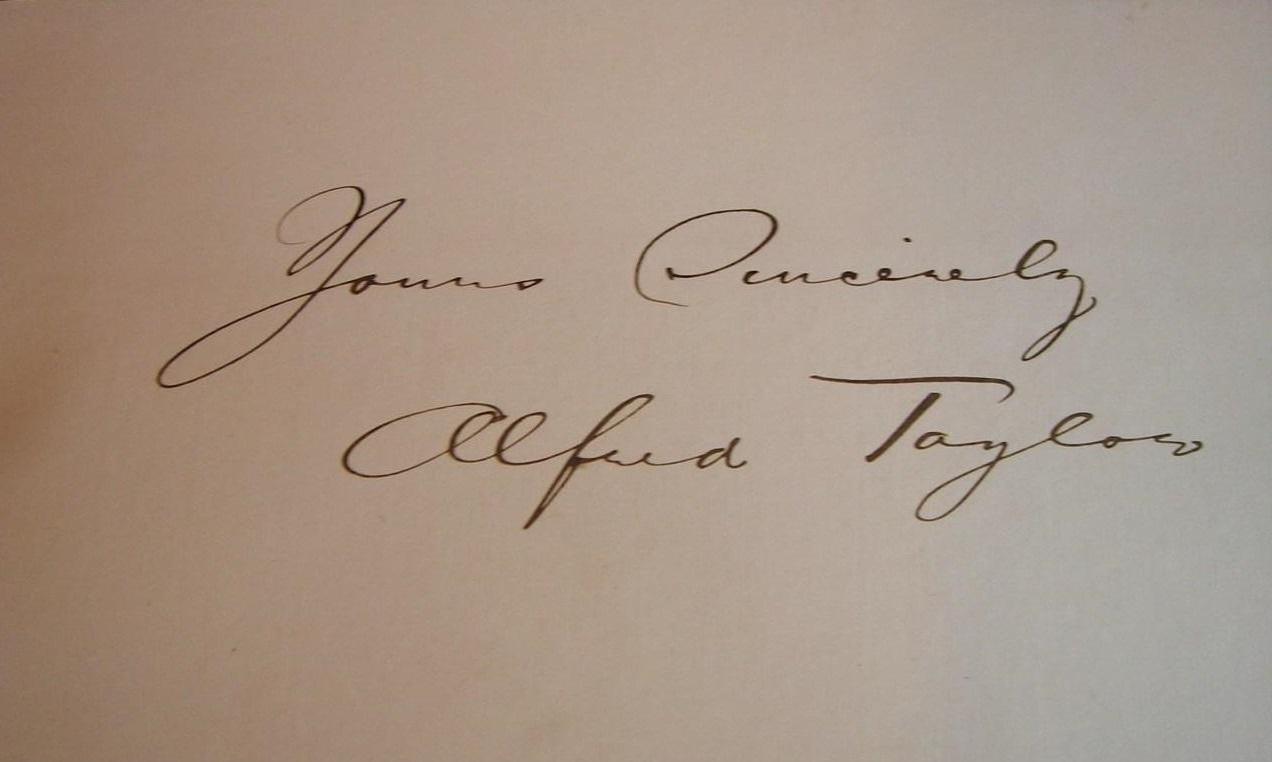
Signature of: alfred taylor